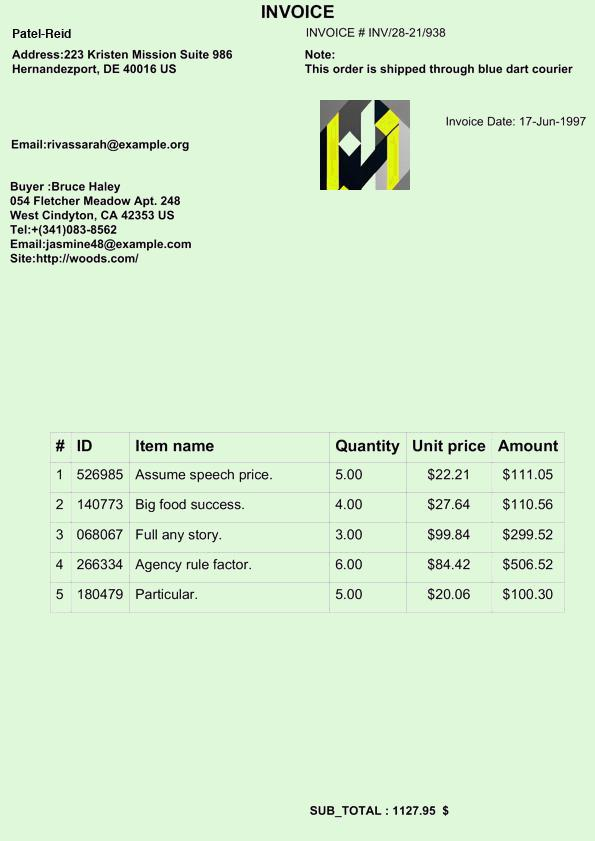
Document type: Invoice